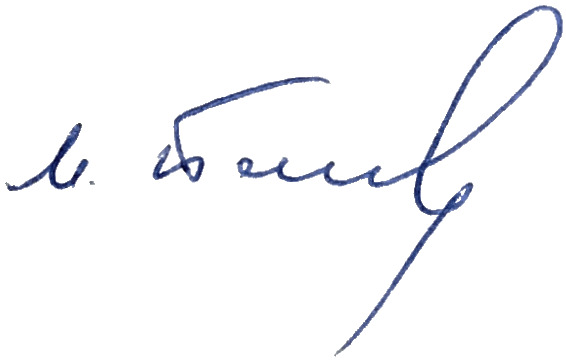
Signature of: mikhail petelin